Question: What might the diagnosis be?
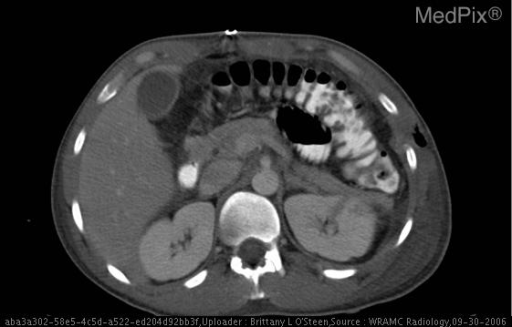
Answer: The possible diagnosis includes PolyTrauma from multiple ballistics.